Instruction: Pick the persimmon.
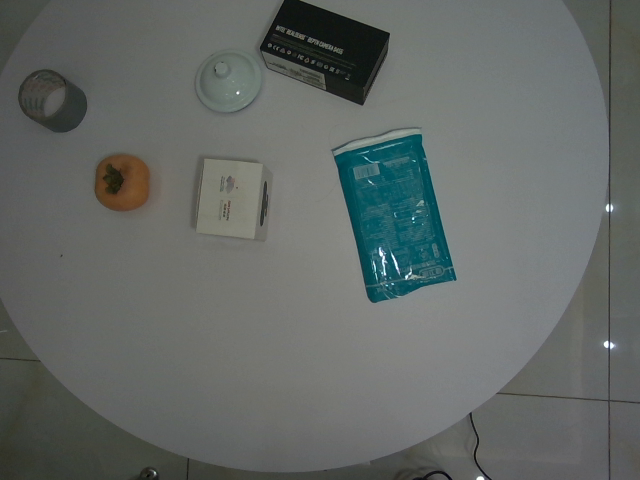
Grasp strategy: vertical